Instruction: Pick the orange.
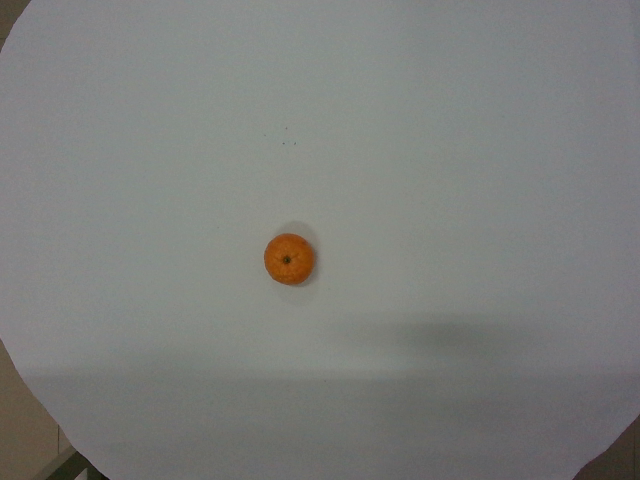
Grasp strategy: vertical